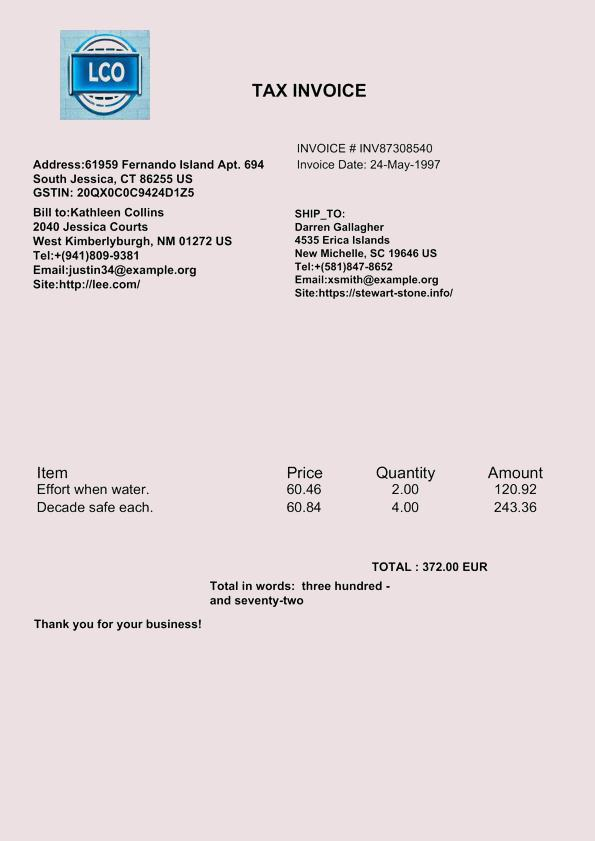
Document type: Invoice